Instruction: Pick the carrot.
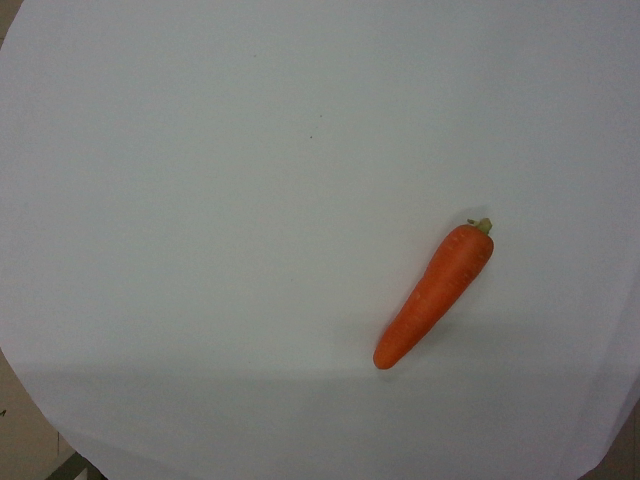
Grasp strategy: vertical